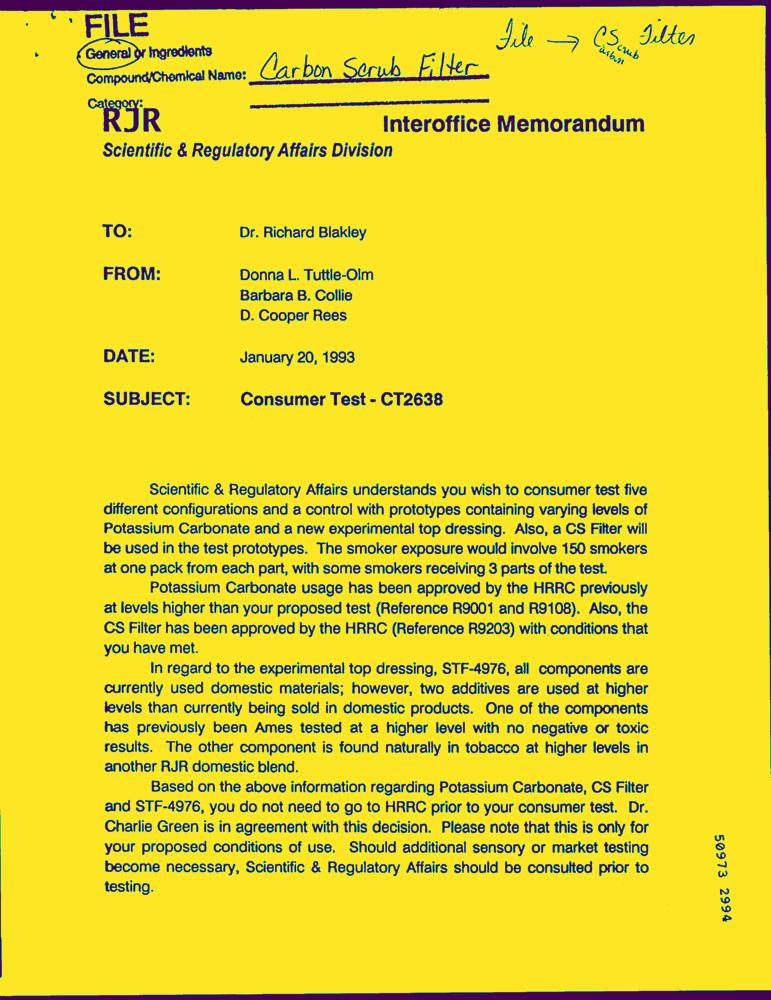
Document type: Letter-Doc